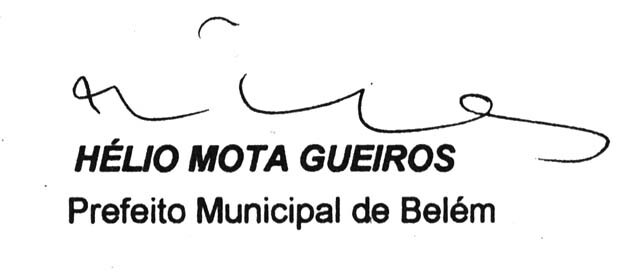
Signature of: hélio gueiros